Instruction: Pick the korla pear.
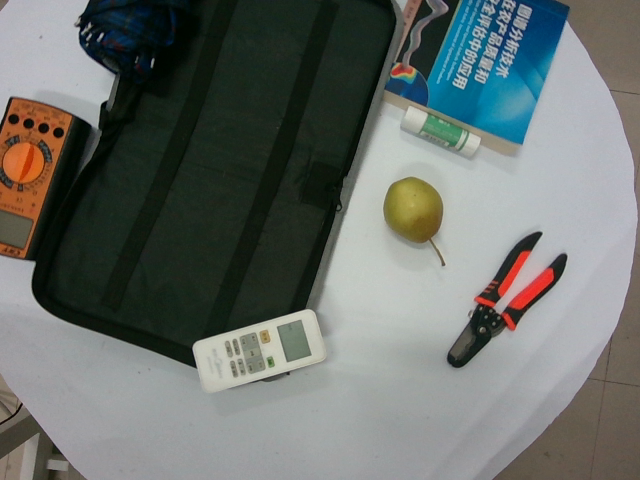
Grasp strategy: vertical